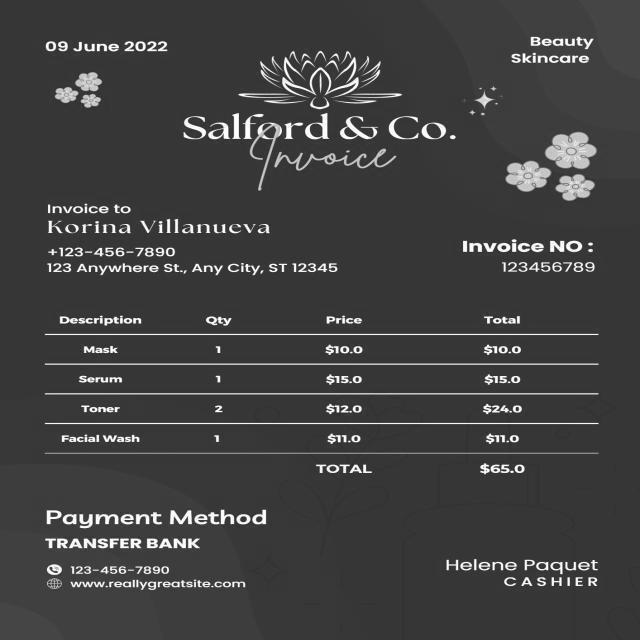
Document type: Invoice